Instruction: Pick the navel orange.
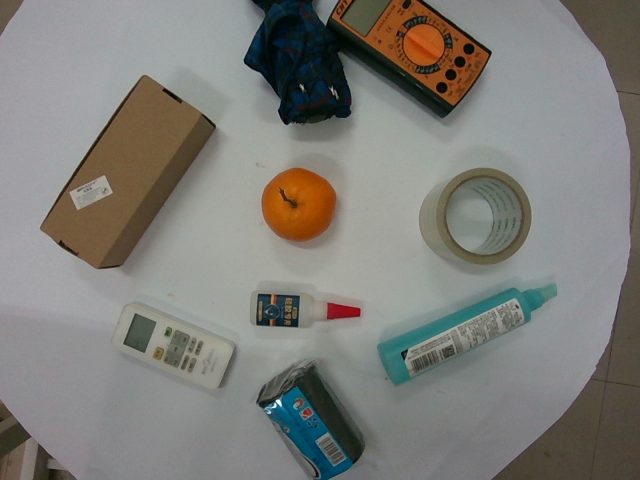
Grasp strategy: vertical